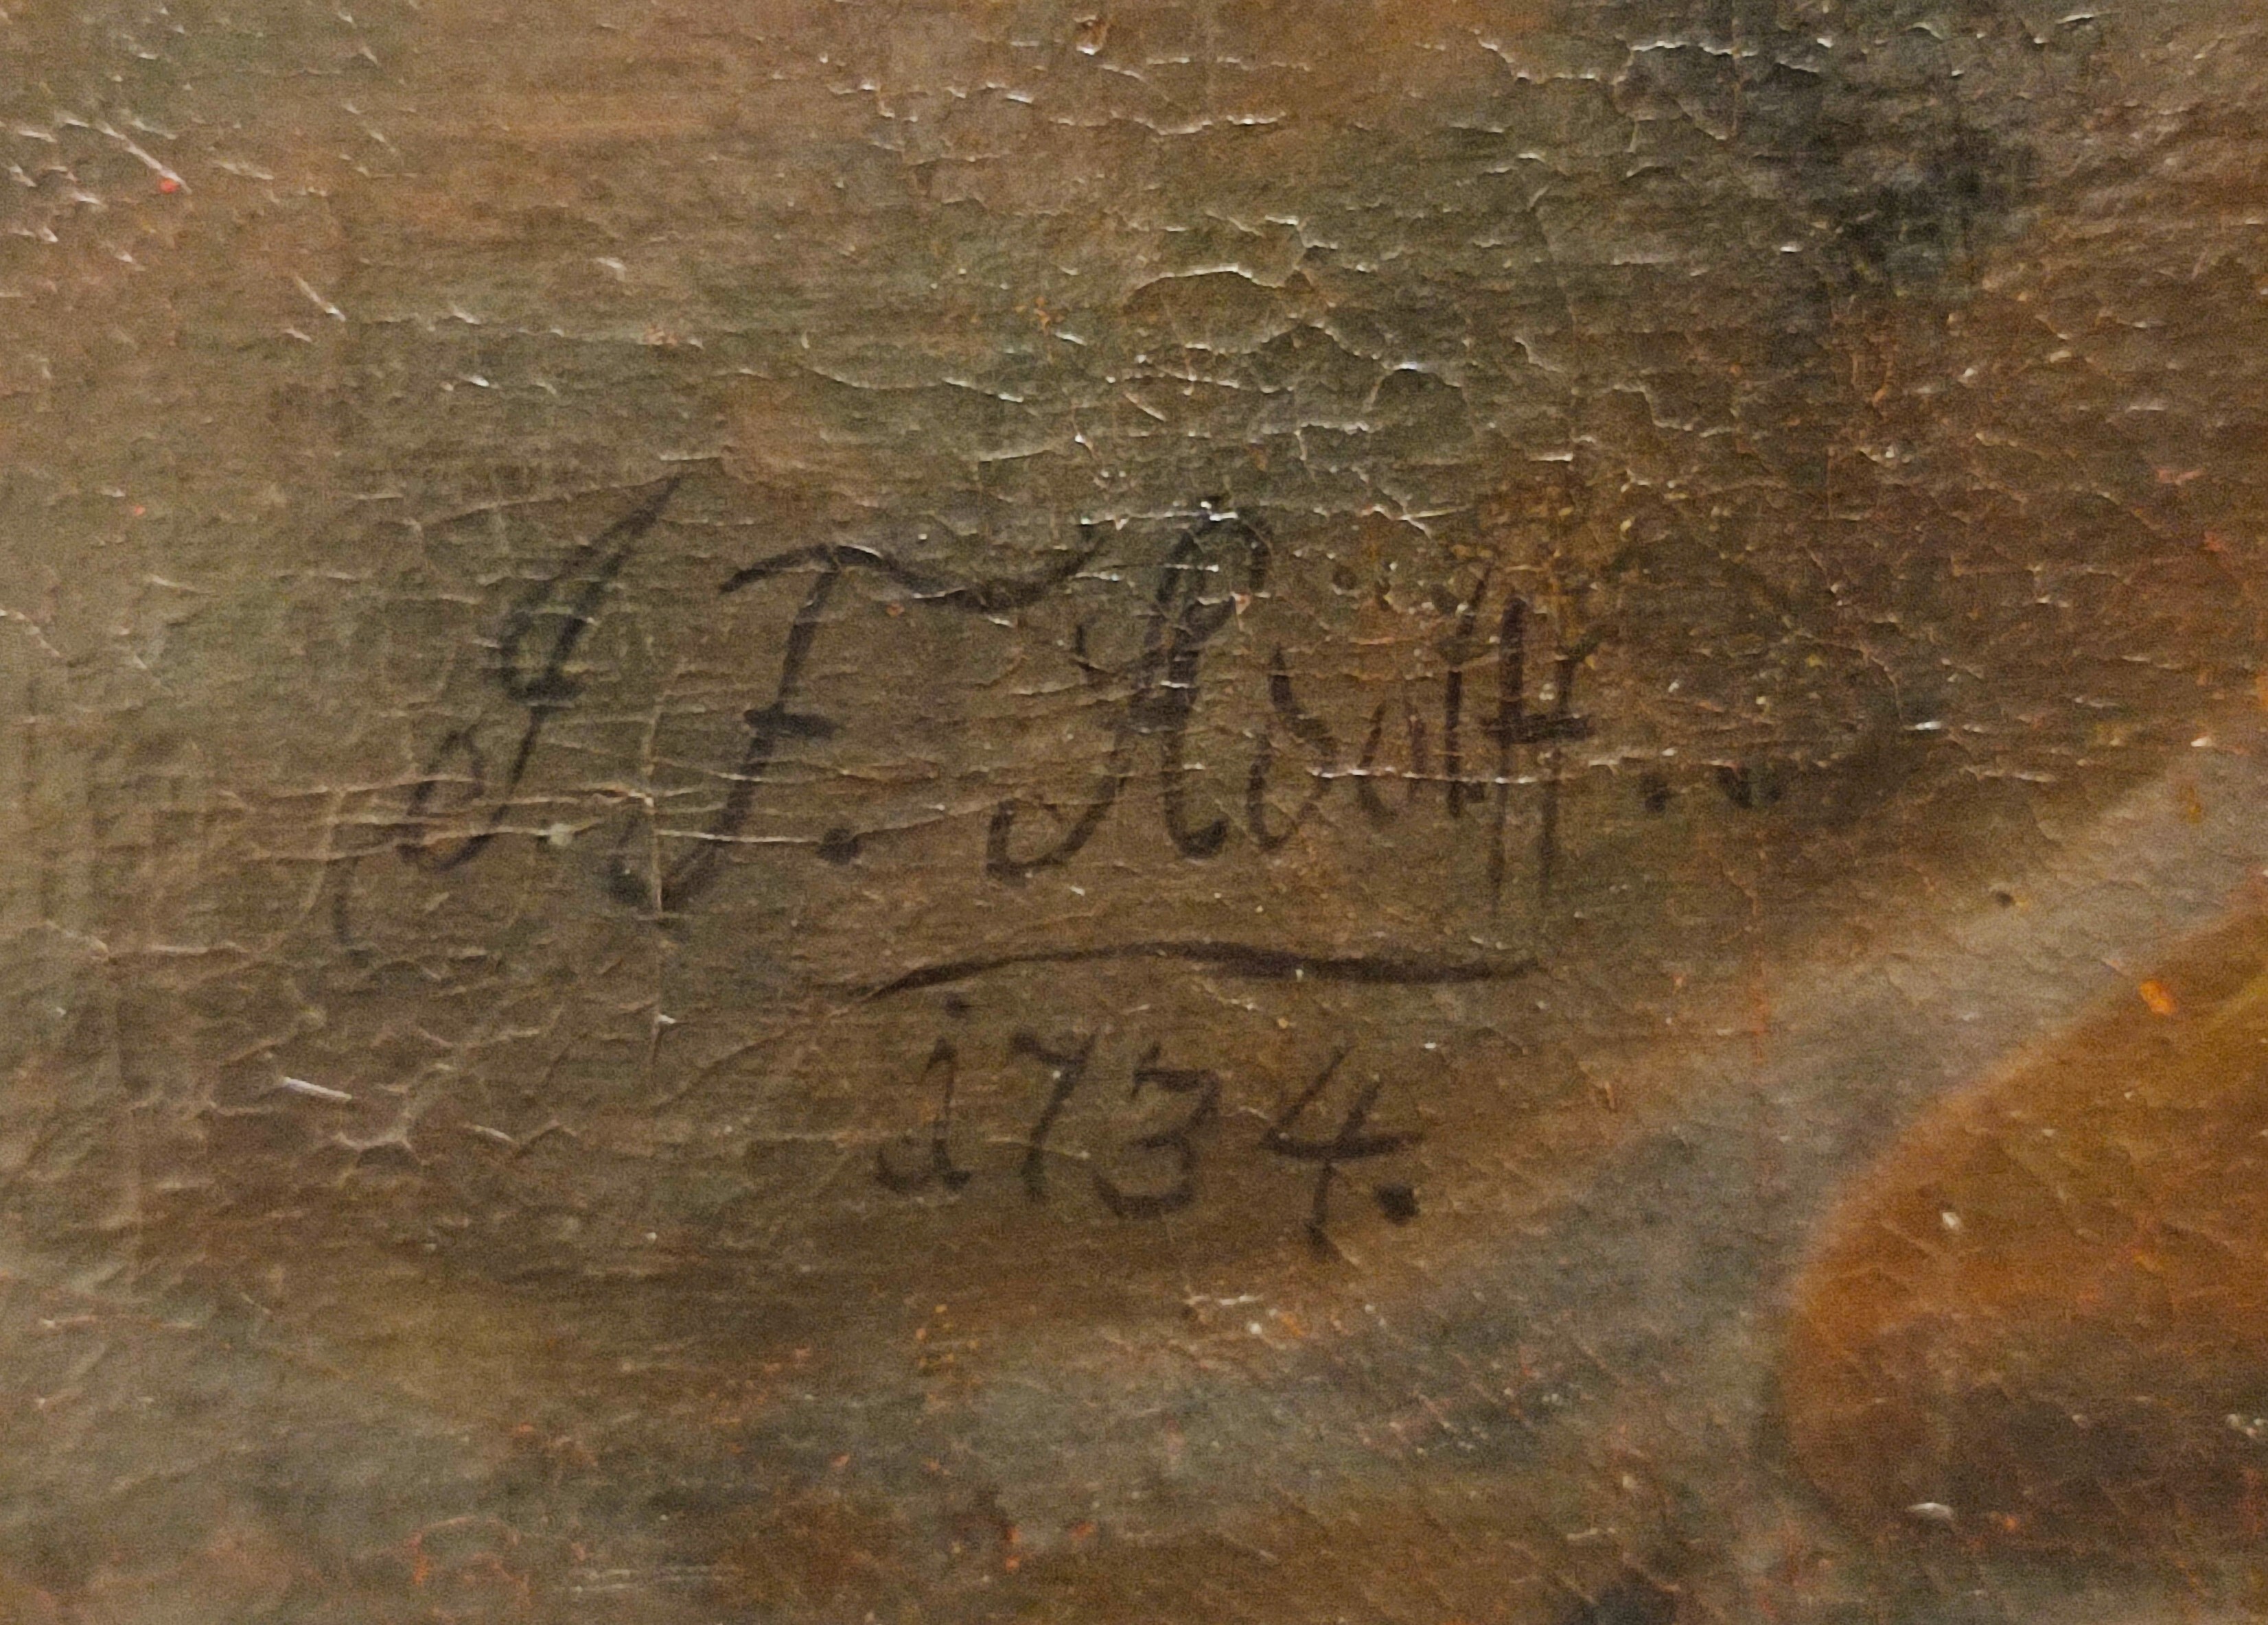
Signature of: joseph franz adolph